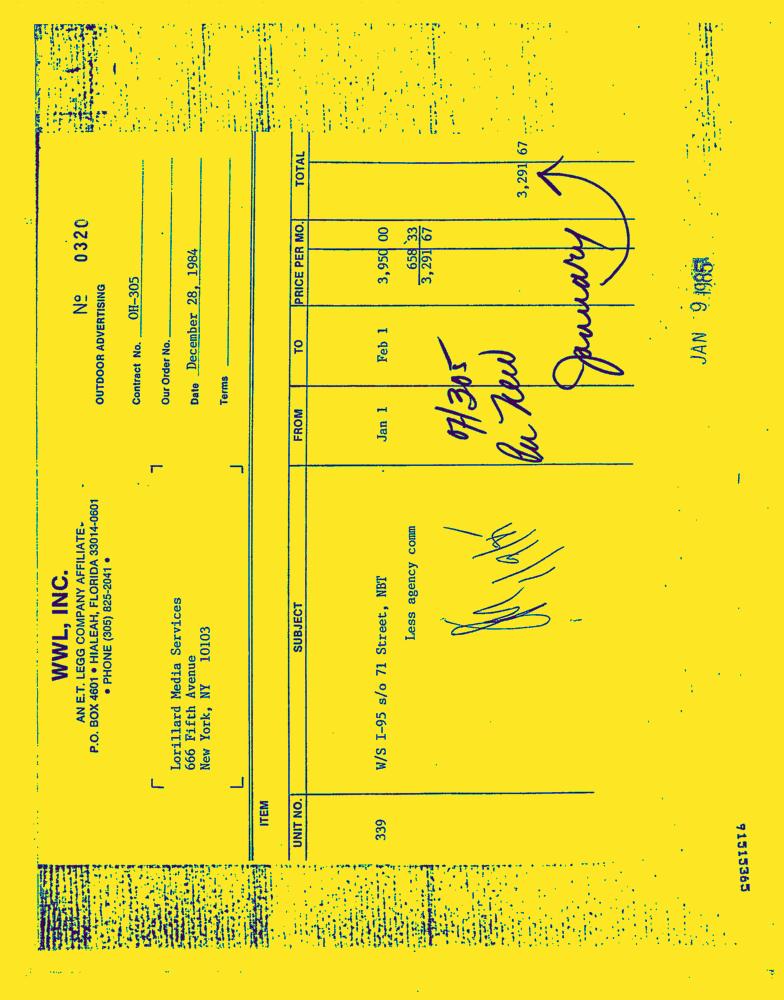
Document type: Invoice-Doc